Question: What is the suspected problem?
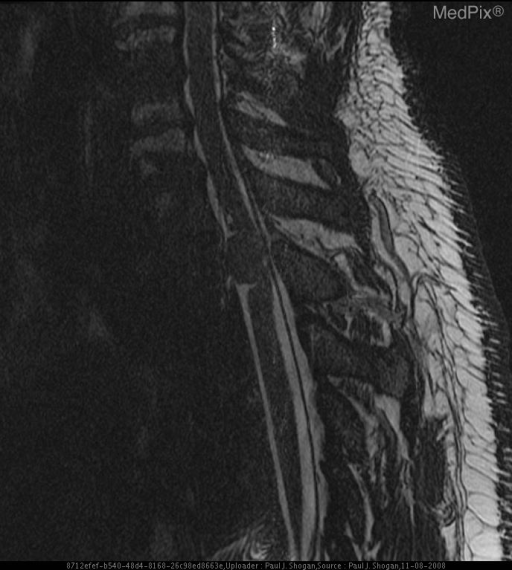
Answer: The findings suggest An intradural extramedullary mass is seen at the T2 level measuring 1.2 cm AP x 1.1 cm transverse x 1.7 cm craniocaudad. This mass causes mild compression and leftward shift of the spinal cord. Subtle hyperintense T2 signal abnormality is noted within the mass, and uniformly enhances following gadolinium DTPA. There is a no dural tail. The spinal cord is normal in signal. No neural foraminal extension is seen.. An intradural extramedullary mass is seen at the T2 level measuring 1.2 cm AP x 1.1 cm transverse x 1.7 cm craniocaudad. This mass causes mild compression and leftward shift of the spinal cord. Subtle hyperintense T2 signal abnormality is noted within the mass, and uniformly enhances following gadolinium DTPA. There is a no dural tail. The spinal cord is normal in signal. No neural foraminal extension is seen.. The patient might have a history of 56 yo male with 24 month history of gradually worsening upper back pain..